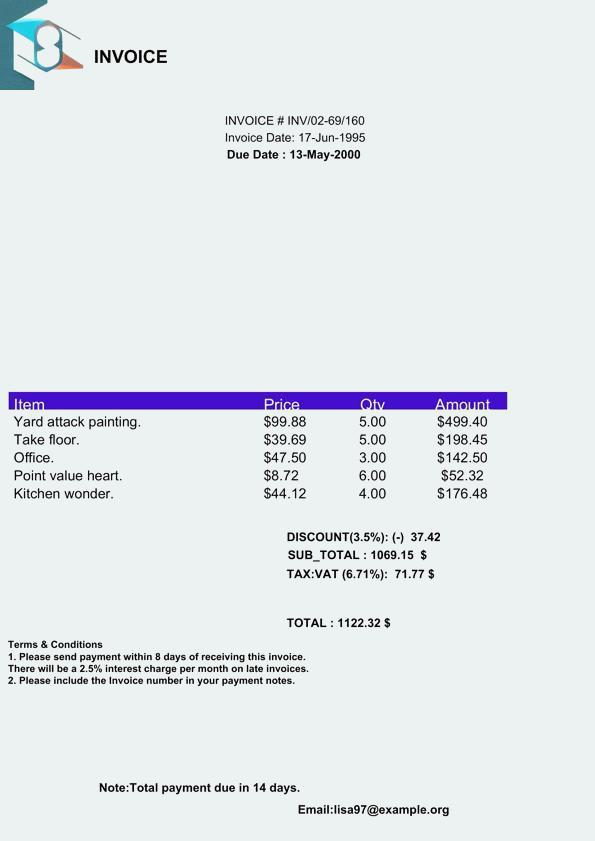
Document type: Invoice